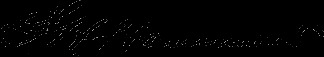
Signature of: stephen h hammond